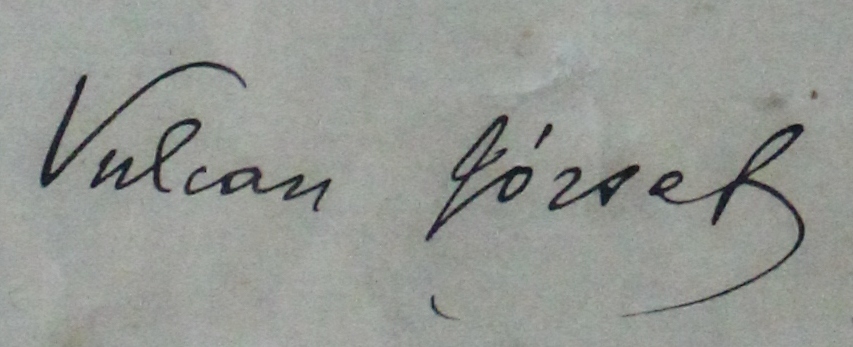
Signature of: iosif vulcan